Question: What type of tax is indicated in the document, personal property or real estate?
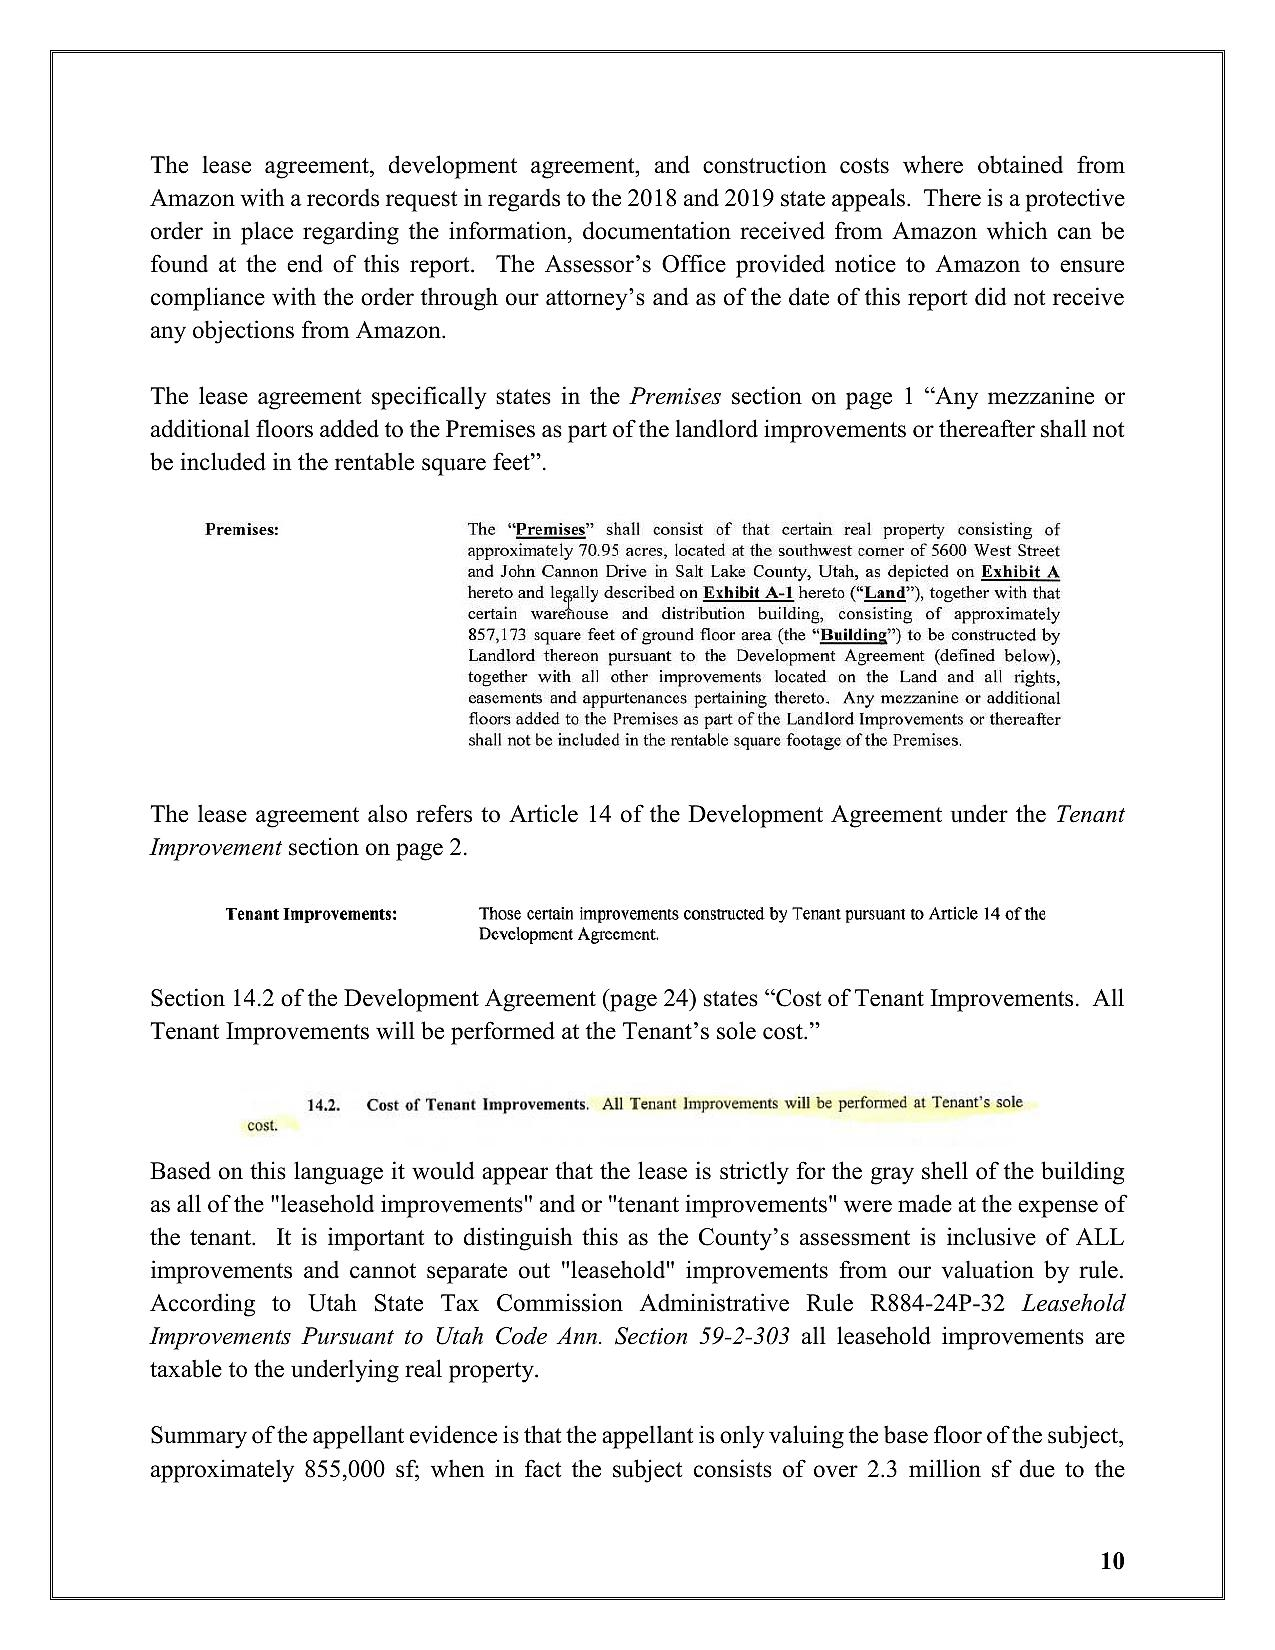
Answer: "Real Estate Tax"